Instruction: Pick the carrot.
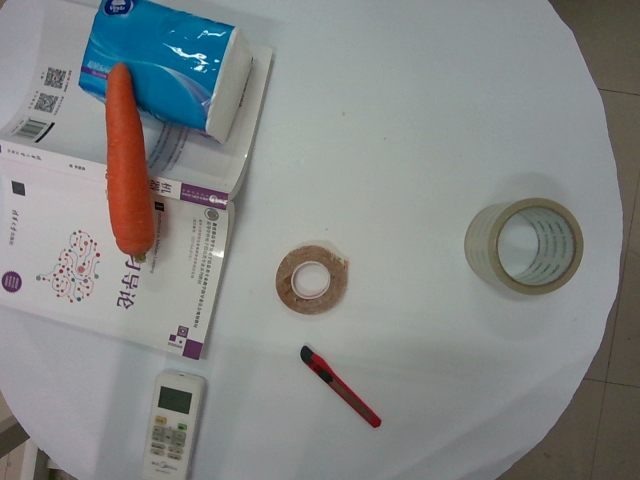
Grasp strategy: vertical